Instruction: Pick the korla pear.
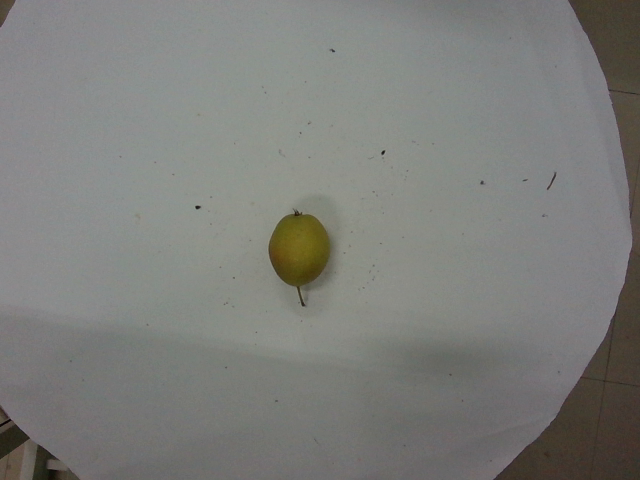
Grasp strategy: vertical